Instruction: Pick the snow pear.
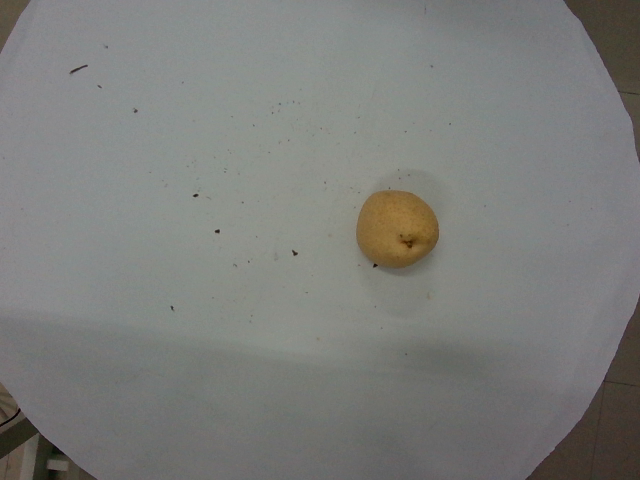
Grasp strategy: vertical